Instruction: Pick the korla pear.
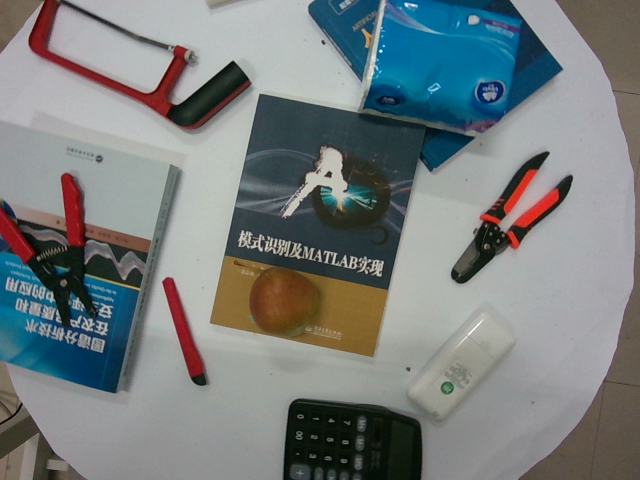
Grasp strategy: vertical